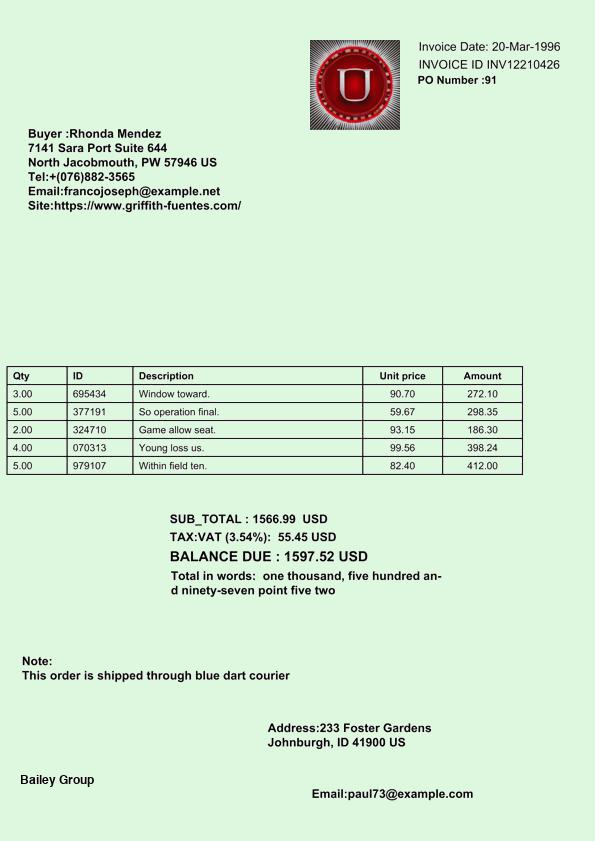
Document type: Invoice